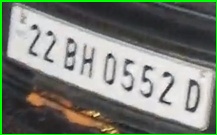
License plate number: 22 BH 0552D